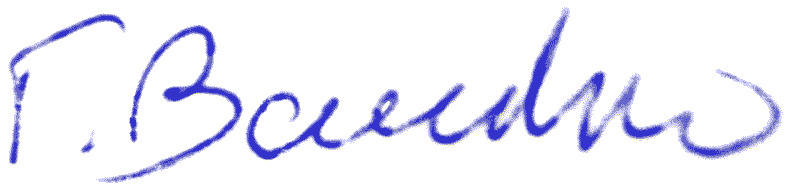
Signature of: hryhorii vashchenko